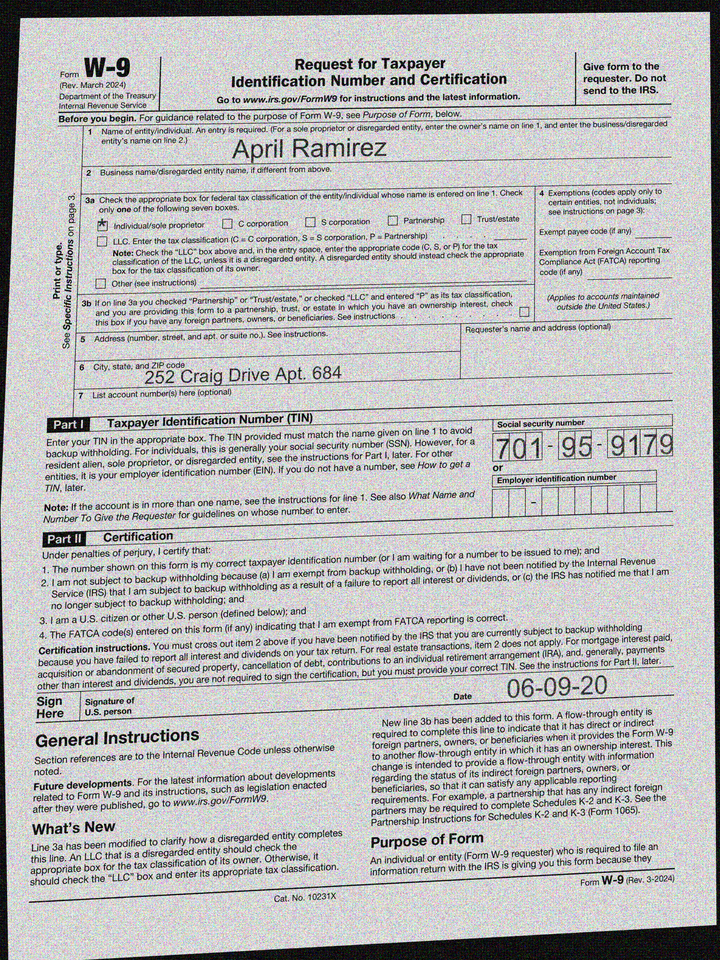
adr1: 252 Craig Drive Apt. 684
cbx: yes
ssn: 701959179
enm: April Ramirez
sdt: 06-09-20